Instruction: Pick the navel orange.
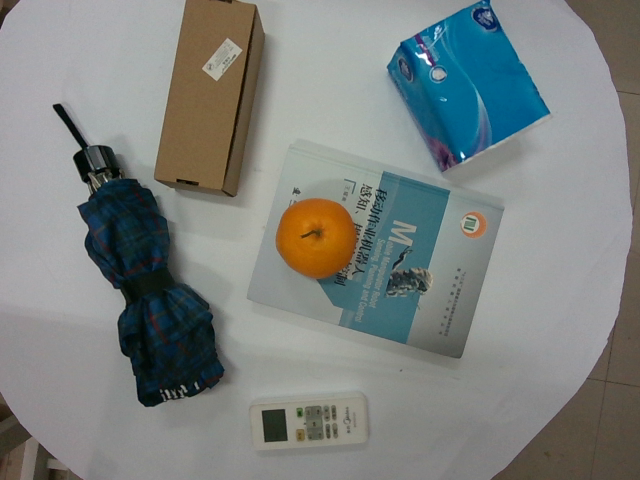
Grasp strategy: vertical